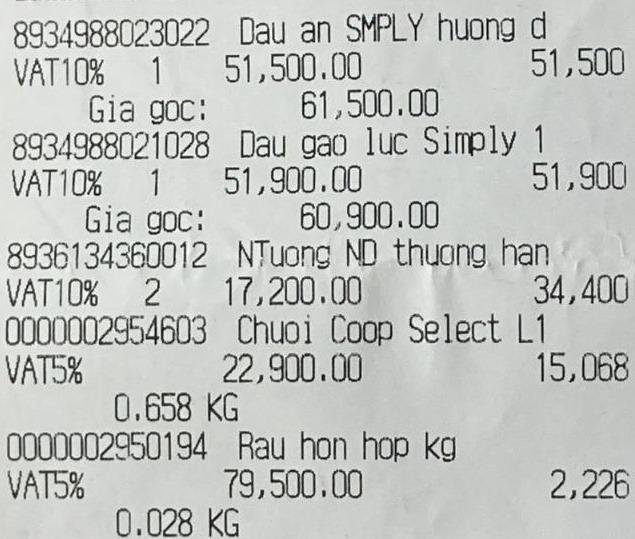
<table>
<tr>
<th>Tên</th>
<th>Đơn Giá</th>
<th>Thành Tiền</th>
</tr>
<tr>
<td>8934988023022 Dau an SMPLY huong d<br/>VAT10% 1</td>
<td>51,500.00</td>
<td>51,500</td>
</tr>
<tr>
<td>Gia goc: 61,500.00</td>
<td></td>
<td></td>
</tr>
<tr>
<td>8934988021028 Dau gao luc Simply 1<br/>VAT10% 1</td>
<td>51,900.00</td>
<td>51,900</td>
</tr>
<tr>
<td>Gia goc: 60,900.00</td>
<td></td>
<td></td>
</tr>
<tr>
<td>8936134360012 NTuong ND thuong han<br/>VAT10% 2</td>
<td>17,200.00</td>
<td>34,400</td>
</tr>
<tr>
<td>0000002954603 Chuoi Coop Select L1<br/>VAT5% 0.658 KG</td>
<td>22,900.00</td>
<td>15,068</td>
</tr>
<tr>
<td>0000002950194 Rau hon hop kg<br/>VAT5% 0.028 KG</td>
<td>79,500.00</td>
<td>2,226</td>
</tr>
</table>